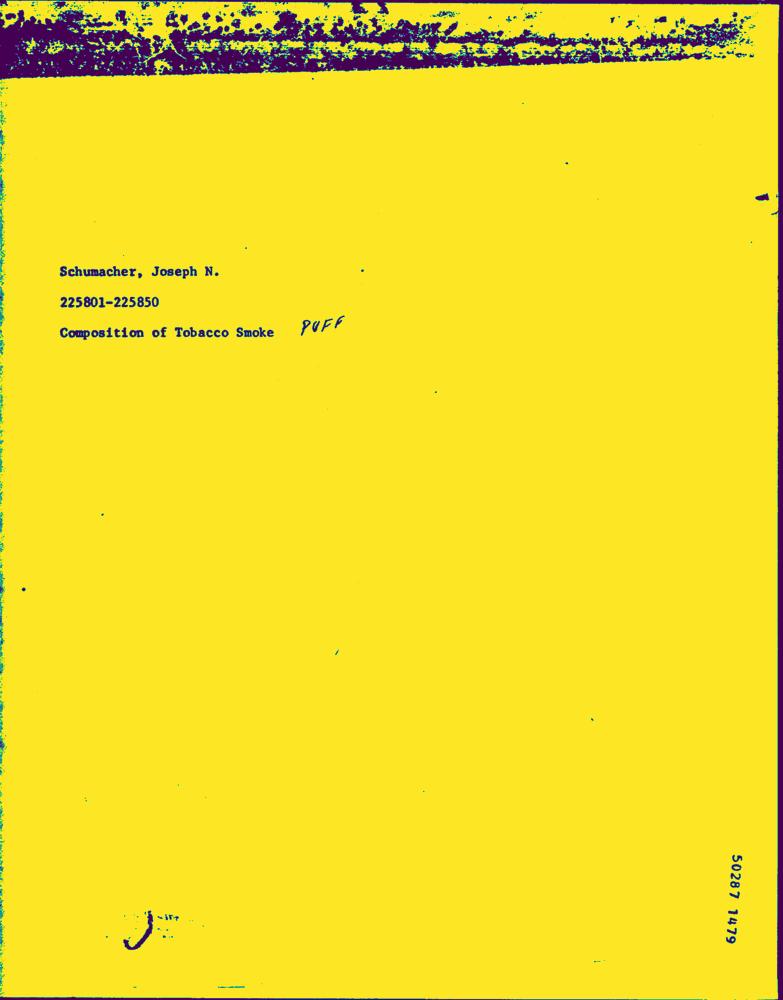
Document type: Hand-Written